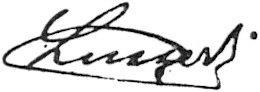
Signature of: franz vital lusser